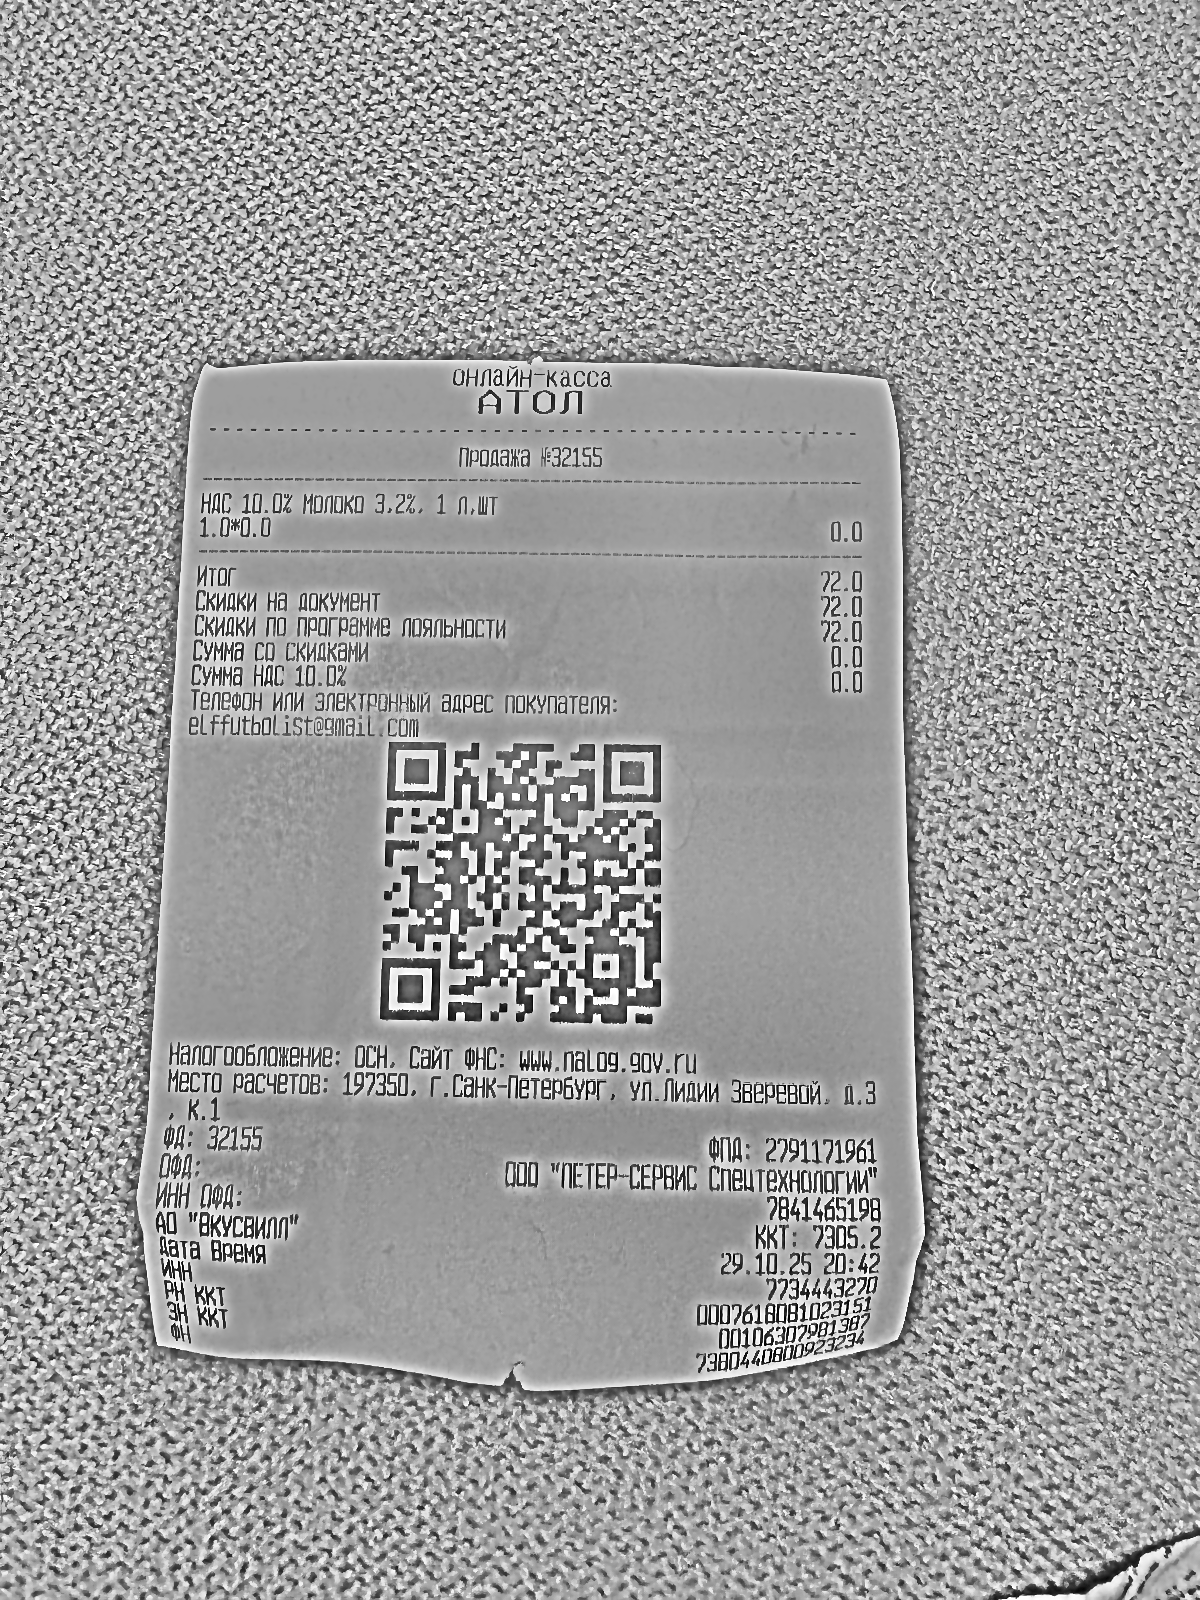
Продавец: АО "Вкусвилл"
ИНН: 7734443270
Дата: 29.10.25
Товары: НДС 10.0% Молоко 3,2%, 1 л.шт
Количество: 1.0
Цена: 0.0
Сумма: 0.0
Итого: 0.0